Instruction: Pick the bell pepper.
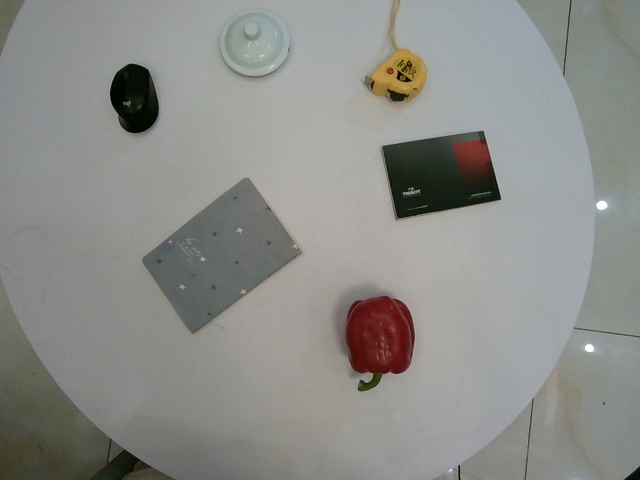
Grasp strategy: vertical